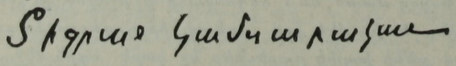
Signature of: tigran kamsarakan